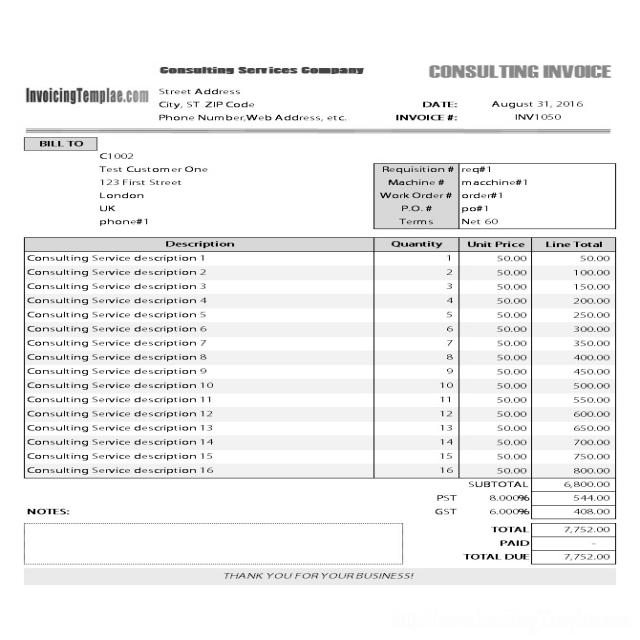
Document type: Invoice